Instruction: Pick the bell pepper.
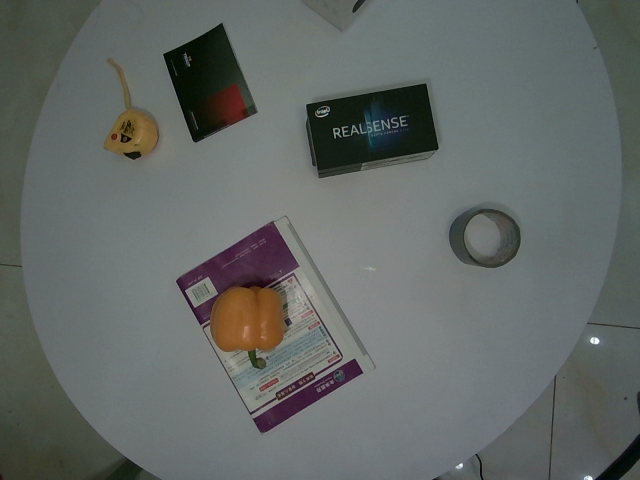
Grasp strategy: vertical